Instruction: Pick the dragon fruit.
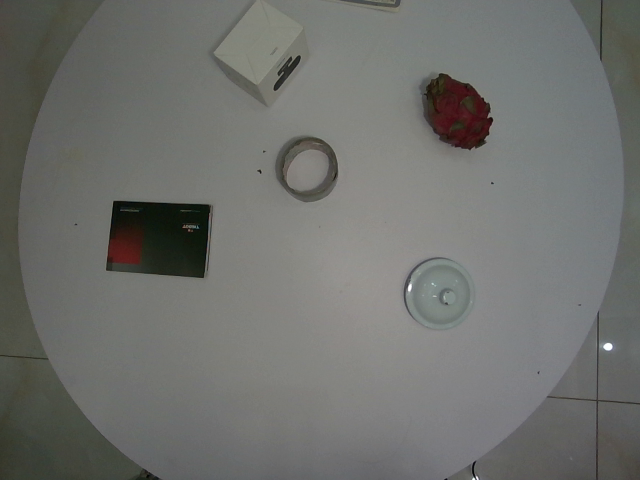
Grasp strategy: vertical